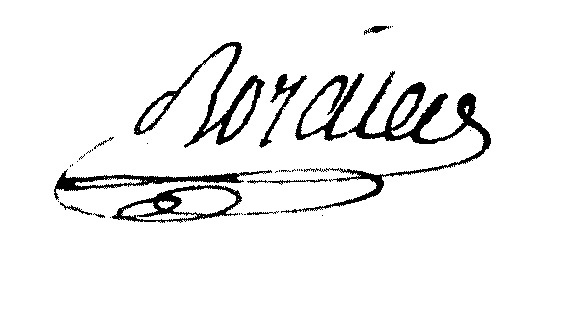
Signature of: joseph etienne bordier